Patient: Male, age 33
A 33-year-old man presented repeat seizures and progressive headache for six months. A complete blood count (CBC) showed: hemoglobin 123g/L, white blood cell count 7.73 x 109/L, and percentage of eosinophil 0.009. Liver function showed: alanine transaminase (ALT) 92.8 U/L, aspartate aminotransferase (AST) 44.9U/L, alkaline phosphatase (ALP) 135.1U/L, gamma-glutamyl transferase (gamma-GT) 313.4 U/L, total bilirubin (TBil) 22.7 mmol/L, direct bilirubin (DBil) 19.4 mmol/L. Head MRI (Figure 1) showed multiple masses with edema. Lung and abdominal CT (Figure 2) presented with several lesions in bilateral lungs, liver and right adrenal gland. Bacterial, tuberculosis and fungal infection were excluded by CSF examination. Serological evaluation of multiple parasite antigen by ELISA were applied. Cysticercosis Immunoglobulin G (IgG) and liver hydatid IgG antibody were both positive. Repeated target biopsy on the masses in the lung and liver showed fibrous connective tissue without positive findings. In addition, we performed positron emission tomography with fluorodeoxyglucose integrated with CT (18F-FDG PET/CT) that showed uptake in all masses with a maximum standardized uptake value of 7.2. Accordingly, it was still hard to draw a definitive pathogenic diagnosis. Therefore, the next-generation sequencing of CSF was performed. The CSF was collected according to standard procedures, and DNA was extracted directly from the sample with TIANamp Micro DNA Kit. The extracted DNA was sonicated to a size of 200-300 bp (Bioruptor Pico protocols). The DNA libraries were constructed and sequencing using the BGISEQ-100 platform. After removing human sequences, the remaining sequencing data were aligned to the microbial databases and detected 161 nucleic acid sequences of E. multilocularis (Table 1, E. multilocularis sequences which detected were provided as Supplementary Material). On this basis, the patient was diagnosed as having AE. Consequently, the patient was recommended a 1-year albendazole therapy. During 1 year of follow-up, symptoms and neurological signs were not aggravated, with decreased seizure frequency. Follow-up CT after 1 year of albendazole treatment revealed slightly decreased multiple lesions and partly relieved surrounding edema in brain. The lesion in the liver (red arrow) was evidently diminished and calcification was slightly increased. The thickened right adrenal gland (yellow arrow) has obviously decreased in size (Figure 3).
Keywords: echinococcus multilocularis, adrenal gland, alveolar echinococcosis, diagnose, next-generation sequencing
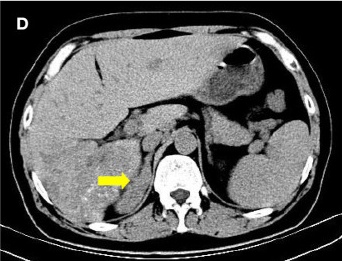
Image caption: Lung and abdominal CT images of the patient. and the liver.